Question: How is the history relevant to the case?
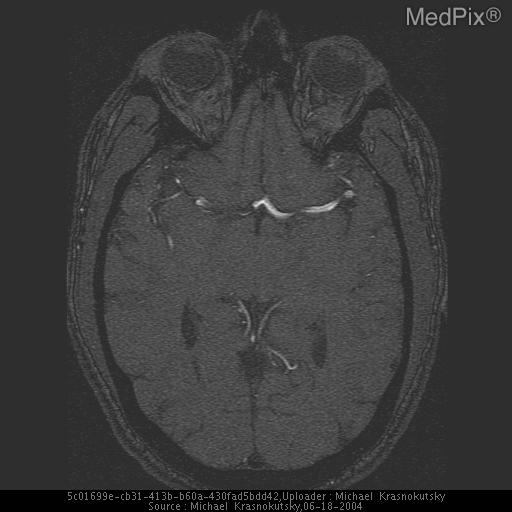
Answer: The patient's history of 30 year old male was admitted to the hospital after motor-vehicle accident.  Initial CT of the head demonstrated area suspicion for an aneurism.  MRI and MRA of the brain was performed to evaluate further. is key in understanding the case.